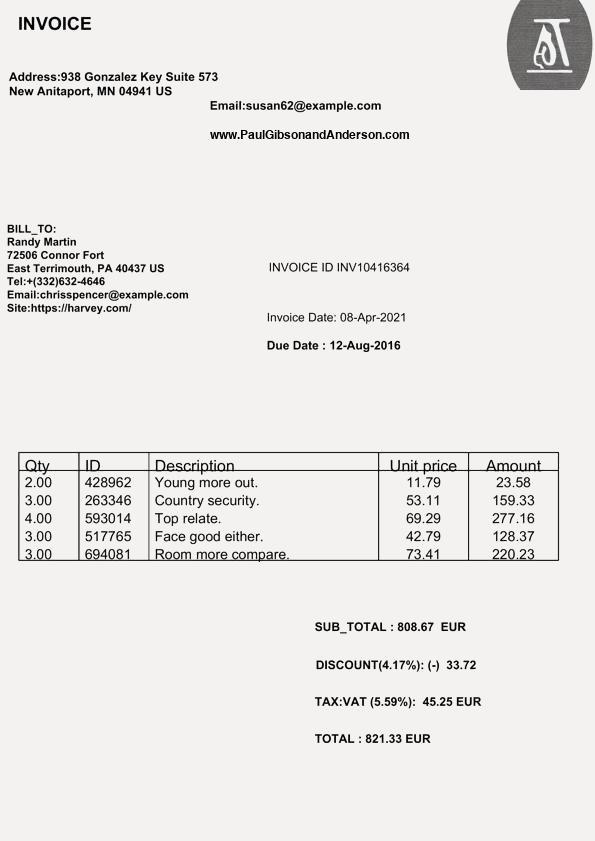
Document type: Invoice